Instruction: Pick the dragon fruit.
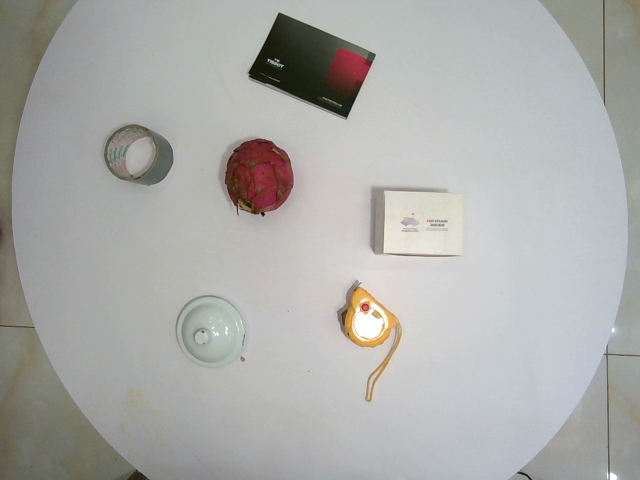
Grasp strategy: vertical